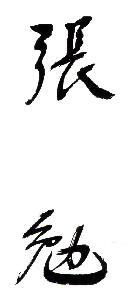
Signature of: chang myon